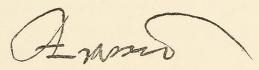
Signature of: gabriel de luetz